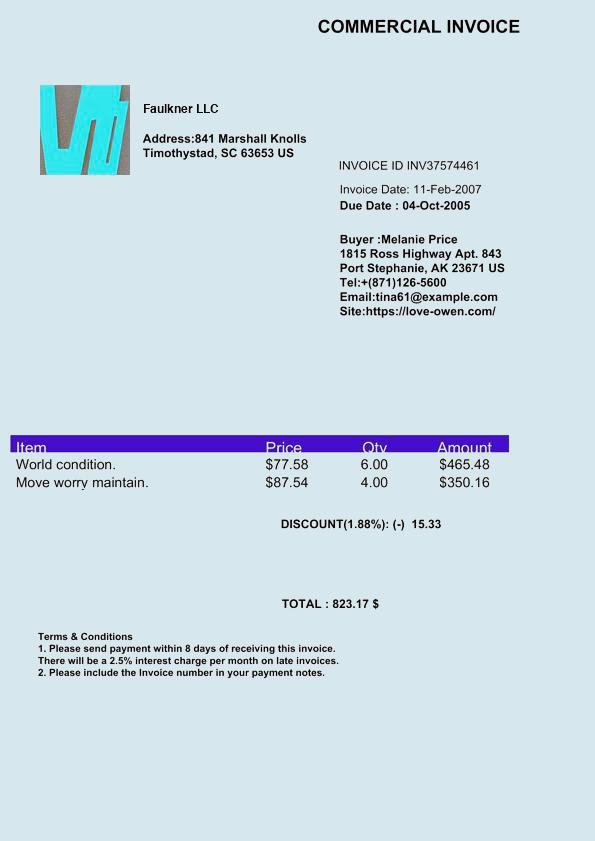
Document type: Invoice